Question: How does the patient history play a role?
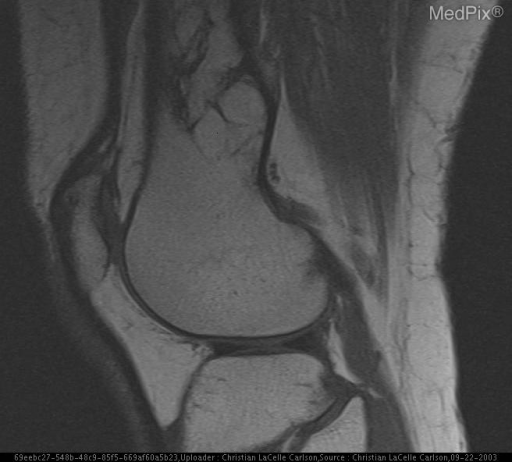
Answer: The patient's history of 50 year-old female with bilateral knee pain. is key in understanding the case.